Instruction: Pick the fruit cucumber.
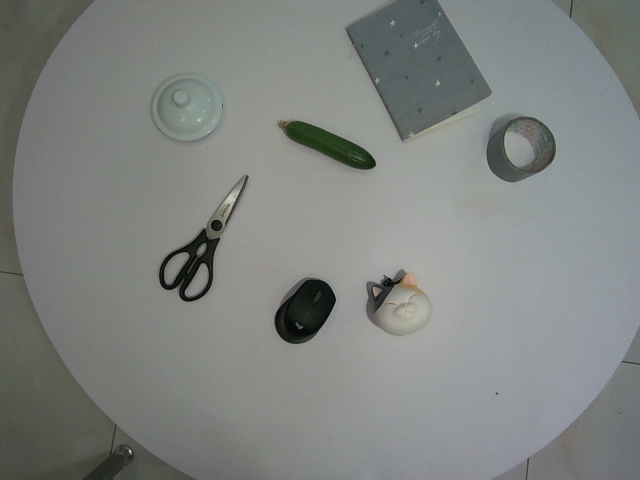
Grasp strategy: vertical